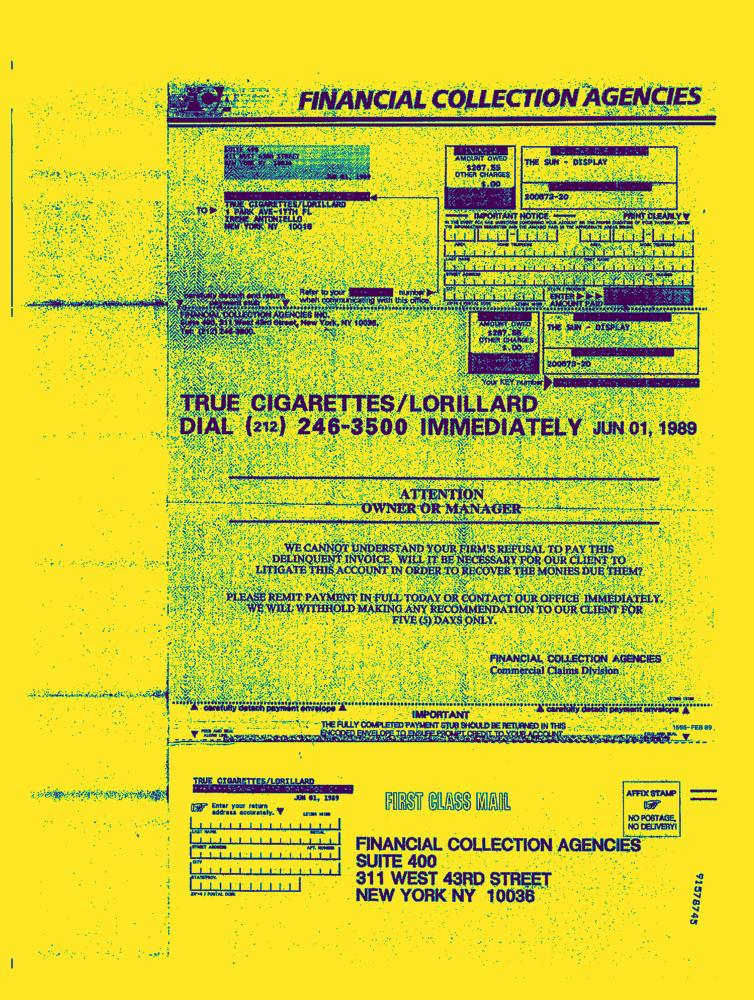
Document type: Invoice-Doc